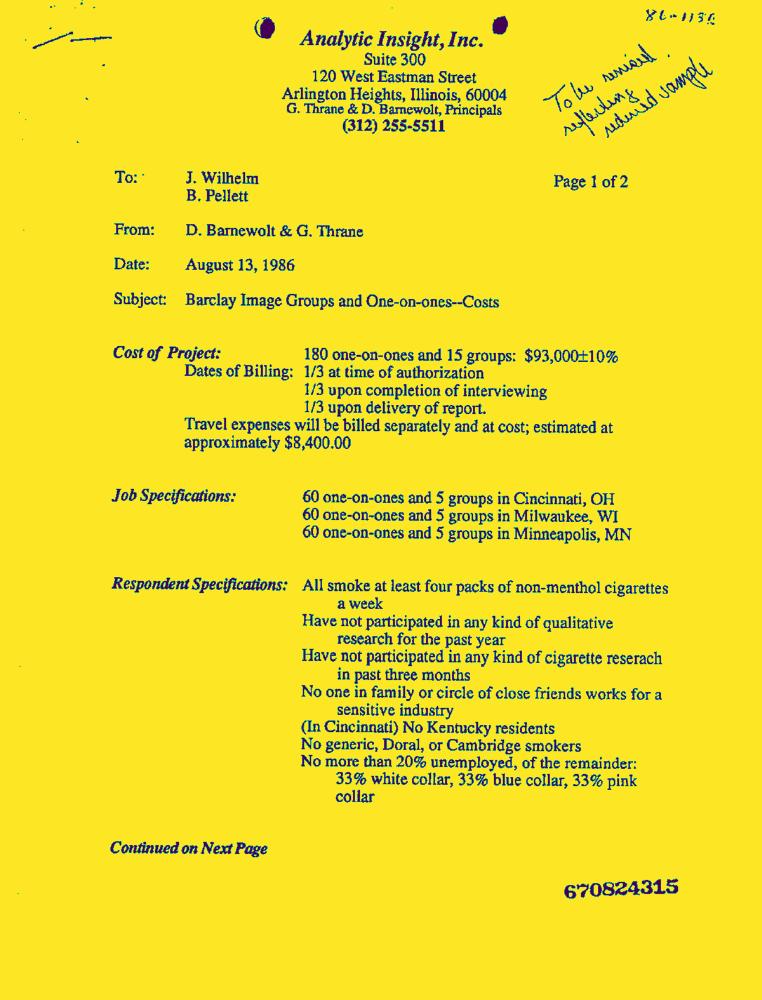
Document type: Letter-Doc